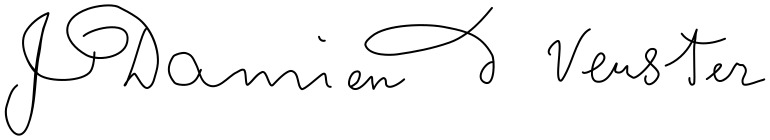
Signature of: father damien